Question: What jurisdiction, city, or county is the document associated with?
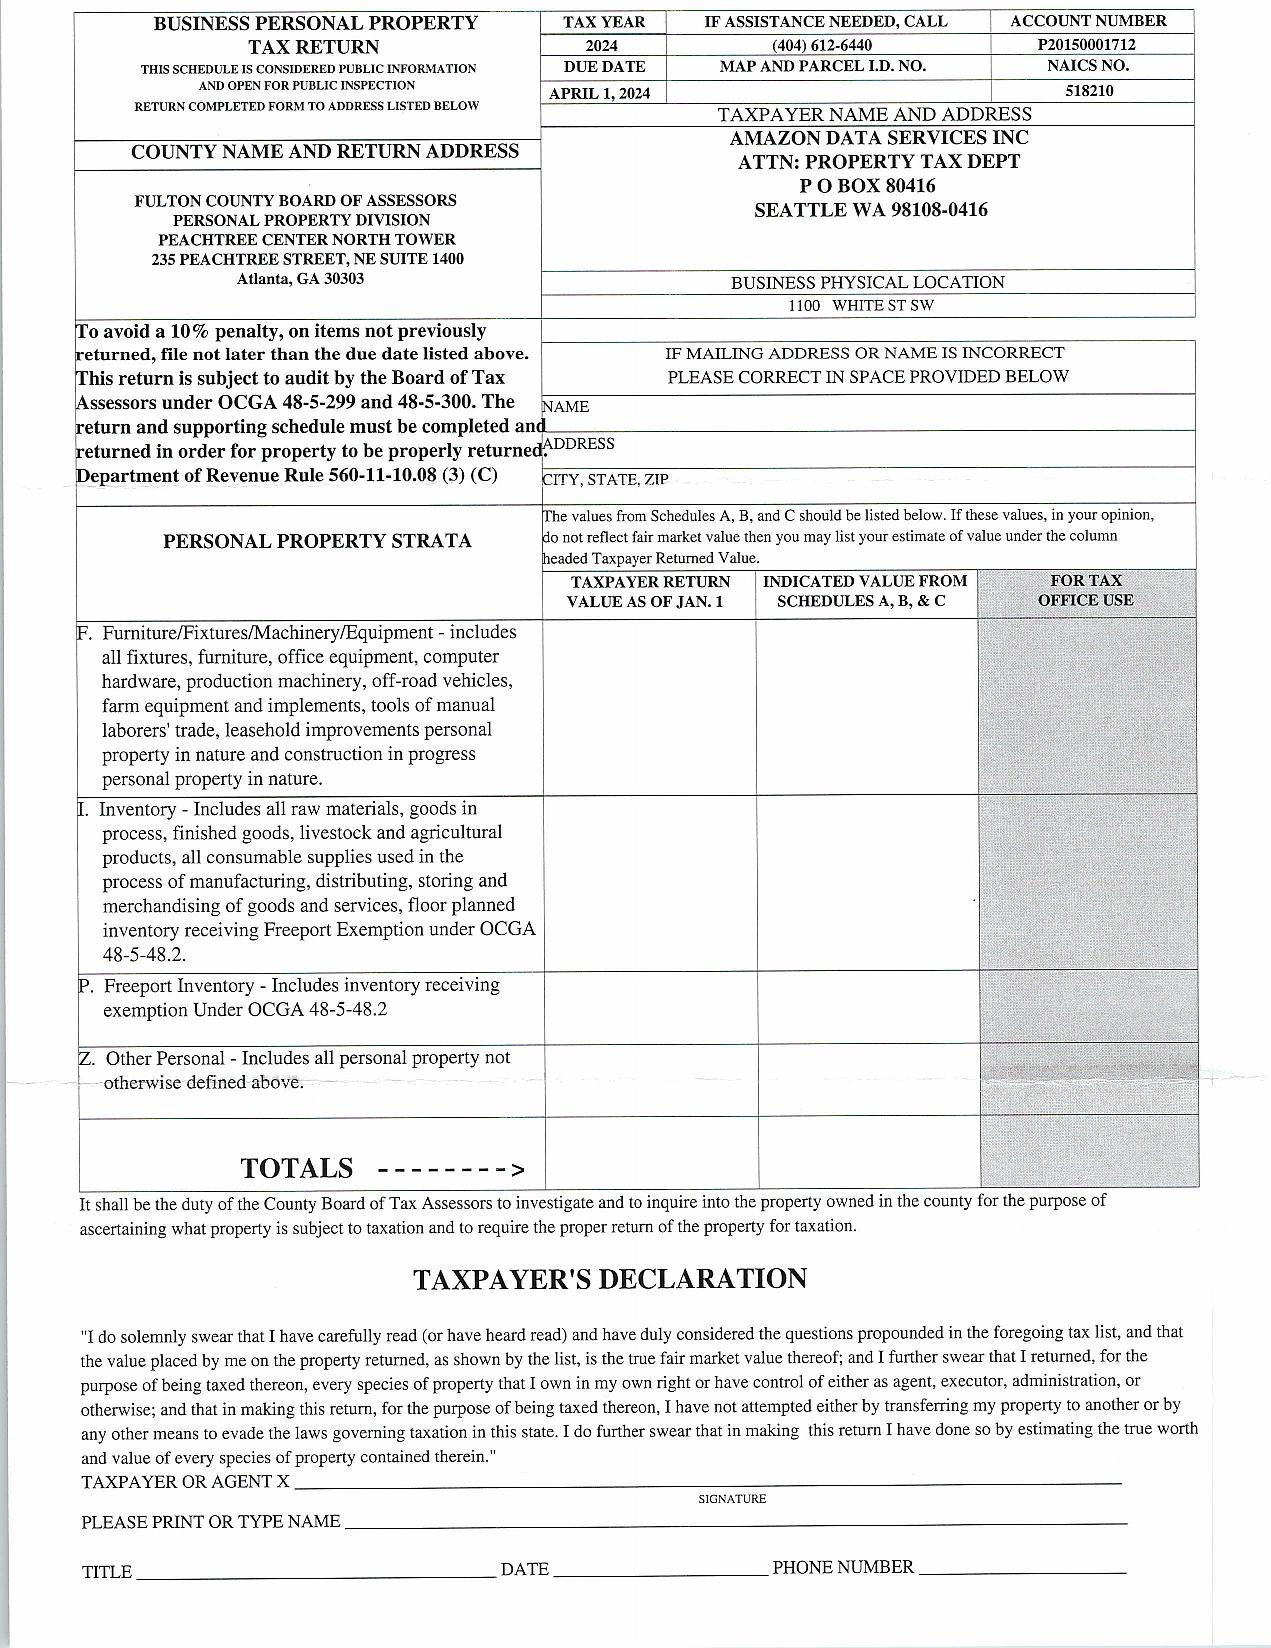
Answer: "Fulton County"